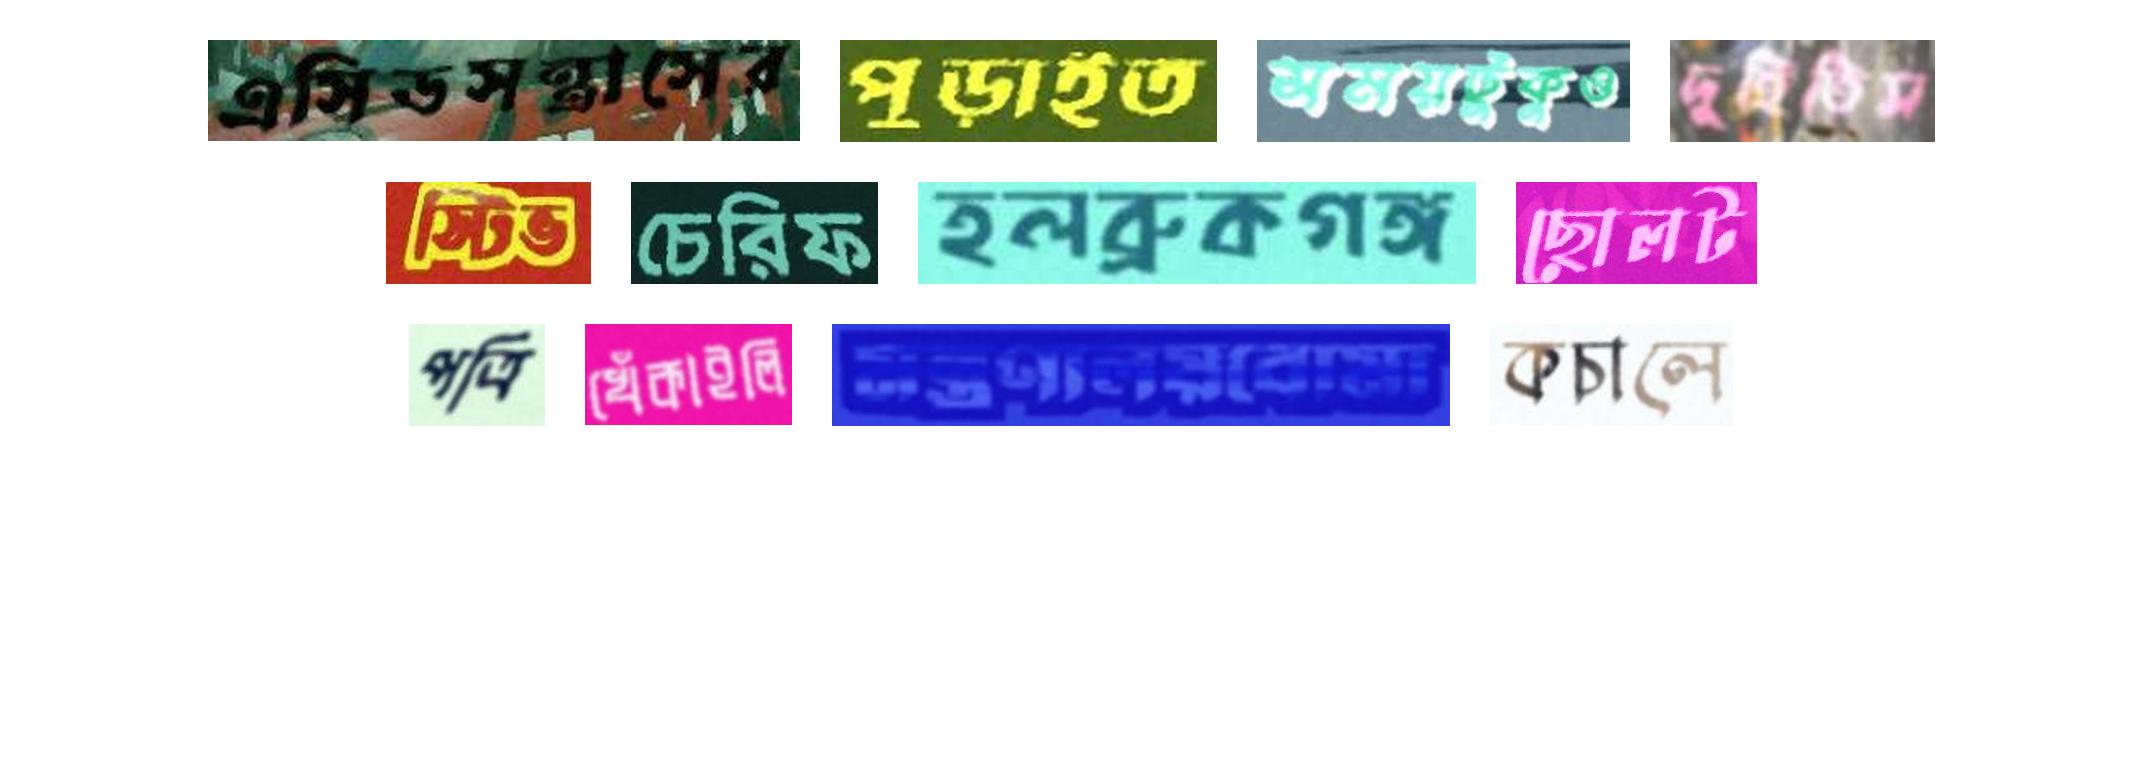
এসিডসন্ত্রাসের পুড়াইত সময়টুকুও দুহিতিস
স্টিভ চেরিফ হলব্রুকগঙ্গ ছোলট
পত্রি খেঁকাইলি মন্ত্রণালয়বোমা কচালে